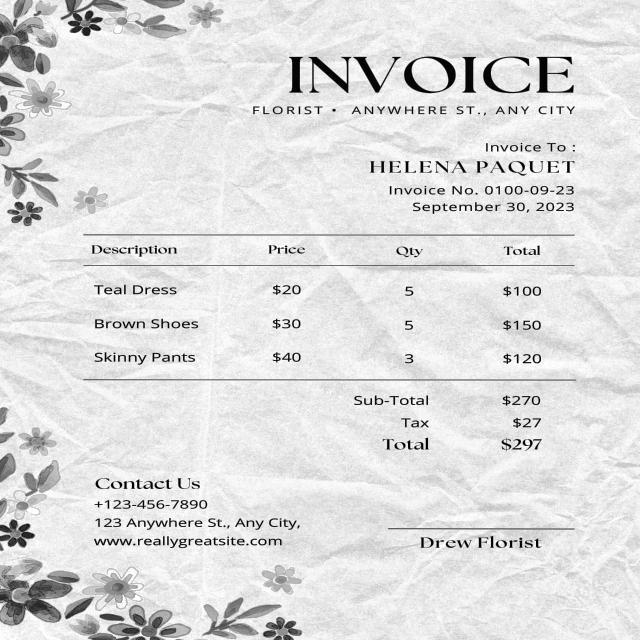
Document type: Invoice